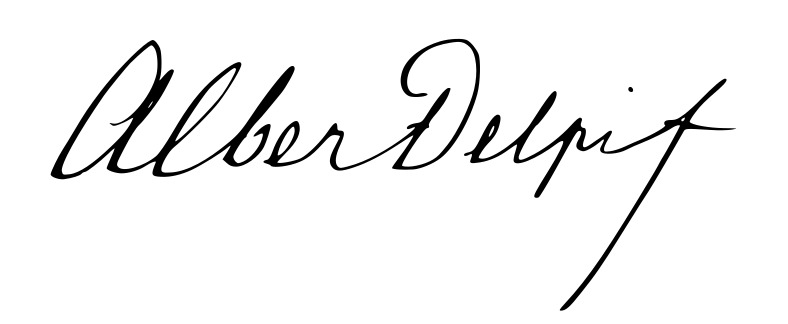
Signature of: albert delpit